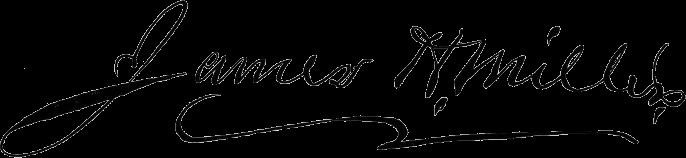
Signature of: james hughes miller